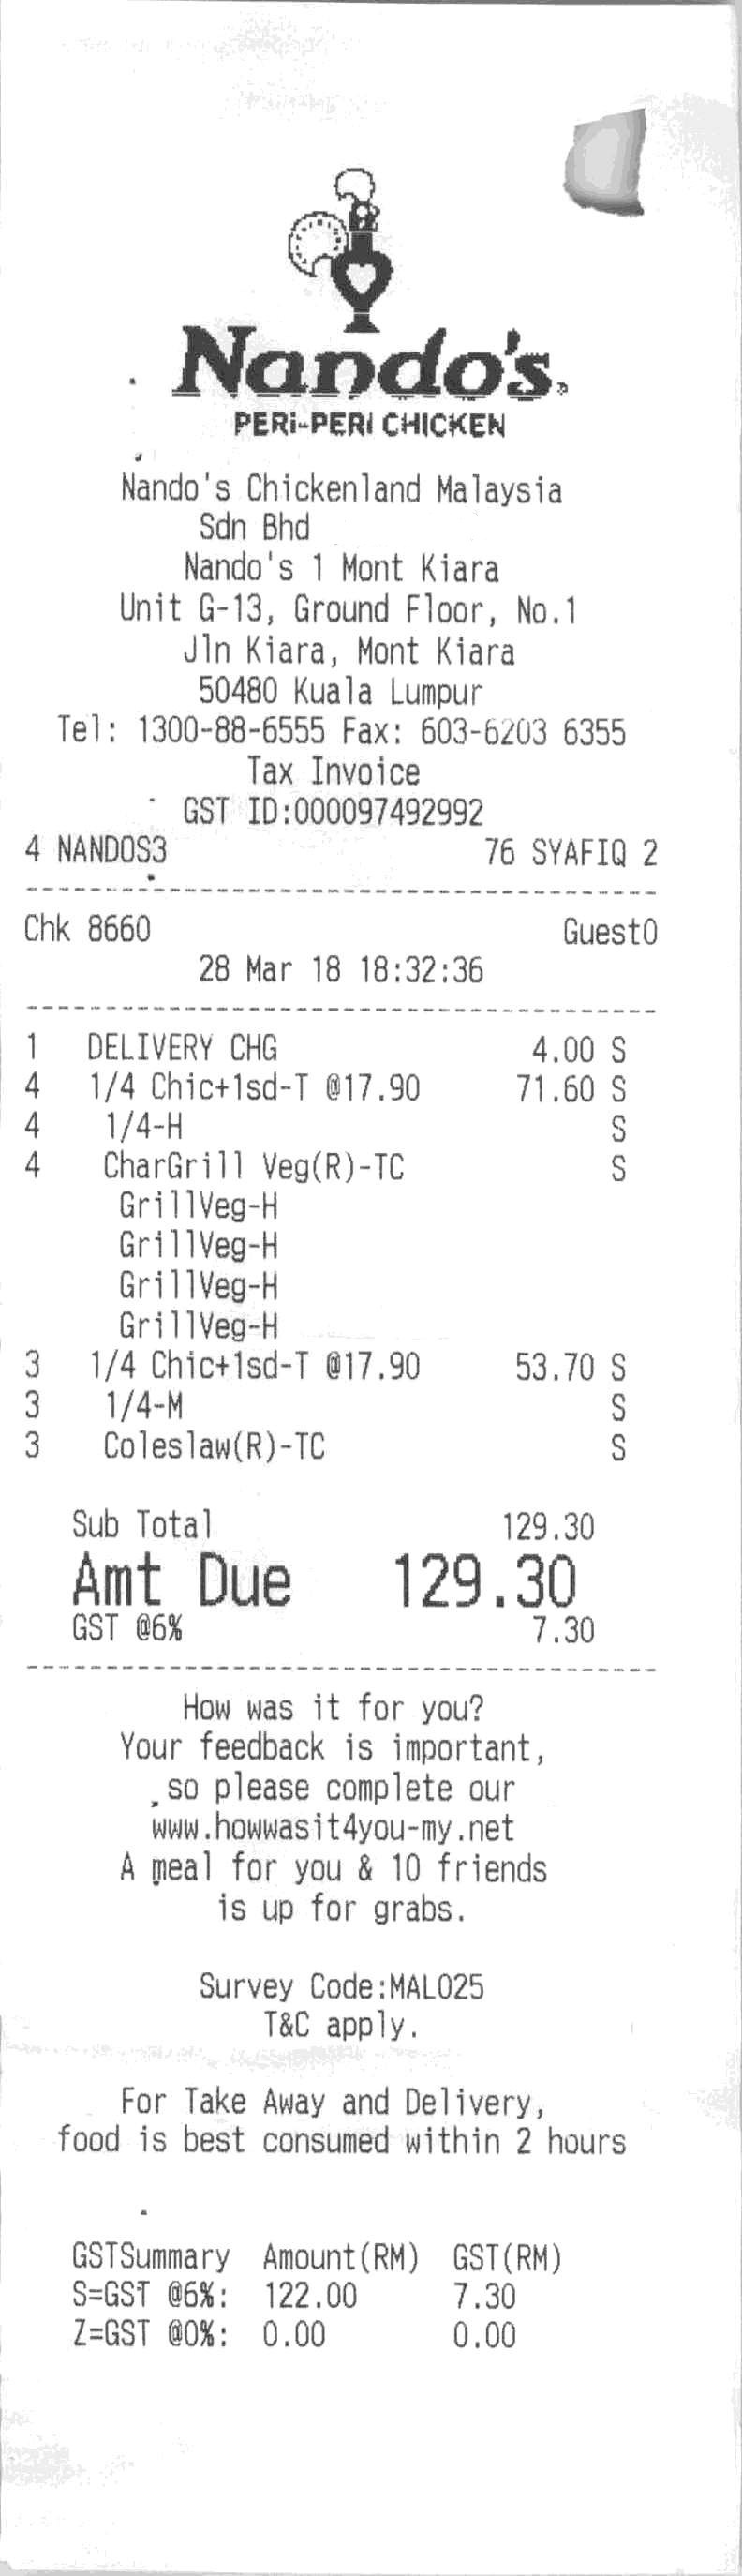
NANDO'S,
PERI-PERI CHICKEN
NANDO'S CHICKENLAND MALAYSIA
SDN BHD
NANDO'S 1 MONT KIARA
UNIT G-13, GROUND FLOOR, NO.1
JLN KIARA, MONT KIARA
50480 KUALA LUMPUR
TEL: 1300-88-6555 FAX: 603-6203 6355
TAX INVOICE
GST ID:000097492992
4 NANDOS3
76 SYAFIQ 2
CHK 8660
GUEST0
28 MAR 18 18:32:36
1
DELIVERY CHG
4.00 S
4
1/4 CHIC+ 1SD-T @ 17.90
71.60 S
4
1/4-H
S
4
CHARGRILL VEG(R)-TC
S
GRILLVEG-H
GRILLVEG-H
GRILLVEG-H
GRILLVEG-H
3
1/4 CHIC+ 1SD-T @ 17.90
53.70 S
3
1/4-M
S
3
COLES LAW(R)-TC
S
SUB TOTAL
129.30
AMT DUE
129.30
GST @6%
7.30
HOW WAS IT FOR YOU?
YOUR FEEDBACK IS IMPORTANT,
SO PLEASE COMPLETE OUR
WWW.HOWWASIT4YOU-MY.NET
A MEAL FOR YOU & 10 FRIENDS
IS UP FOR GRABS.
SURVEY CODE:MAL025
T&C APPLY.
FOR TAKE AWAY AND DELIVERY,
FOOD IS BEST CONSUMED WITHIN 2 HOURS
GSTSUMMARY
AMOUNT(RM)
GST(RM)
S=GST @6%:
122.00
7.30
Z=GST @0%:
0.00
0.00